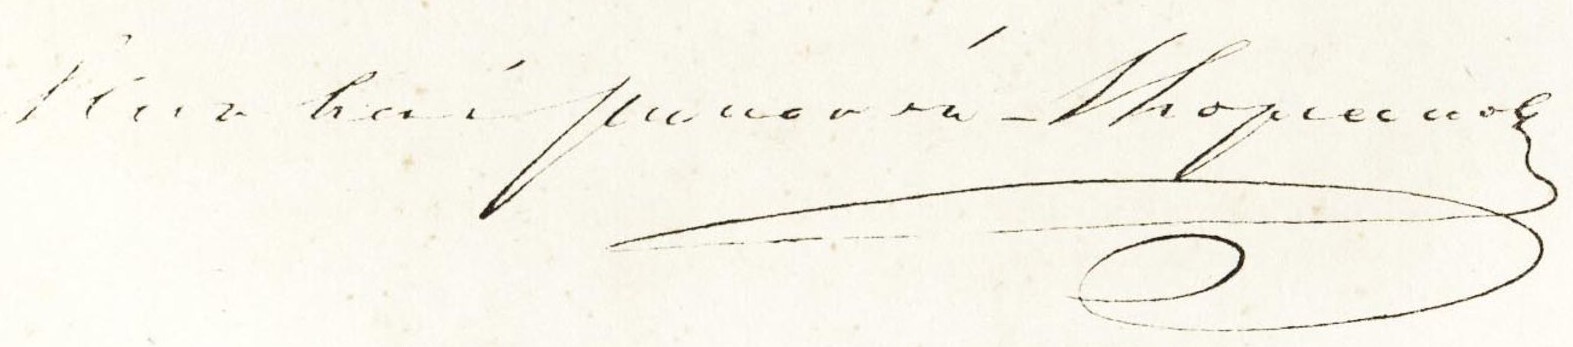
Signature of: nikolay rimsky korsakov